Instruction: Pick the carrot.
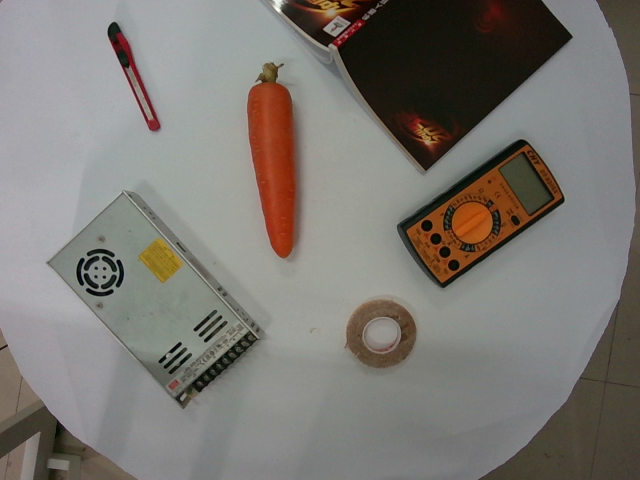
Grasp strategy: vertical